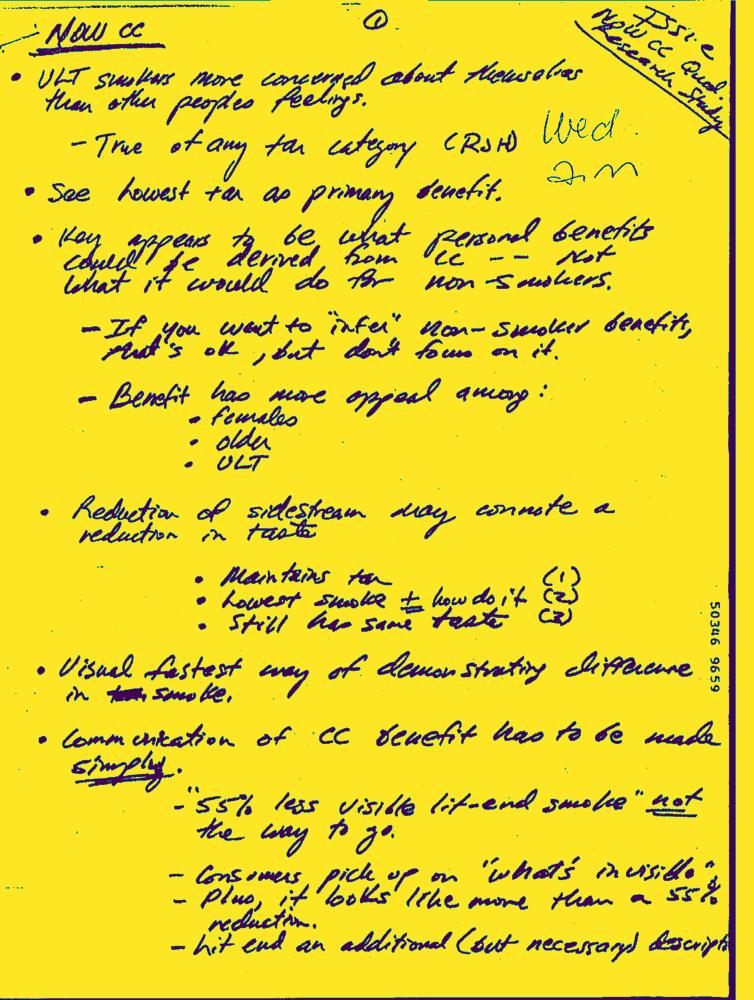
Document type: Hand-Written